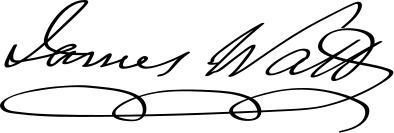
Signature of: james watt